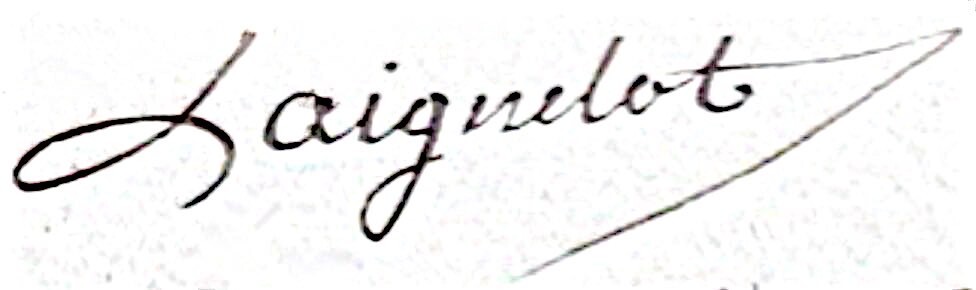
Signature of: joseph françois laignelot